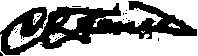
Signature of: charles sanders peirce